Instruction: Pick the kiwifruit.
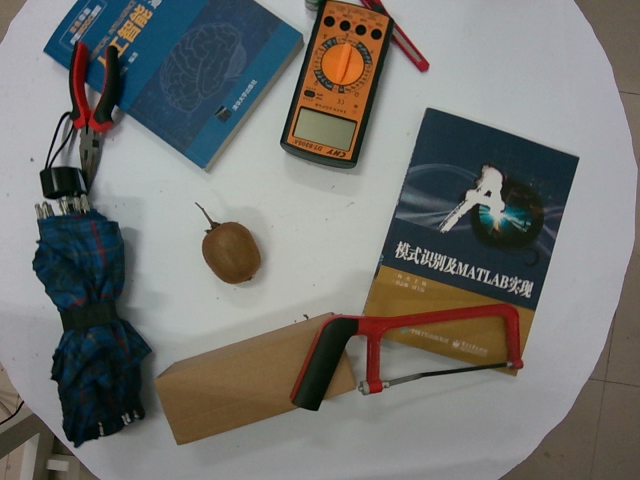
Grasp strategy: vertical